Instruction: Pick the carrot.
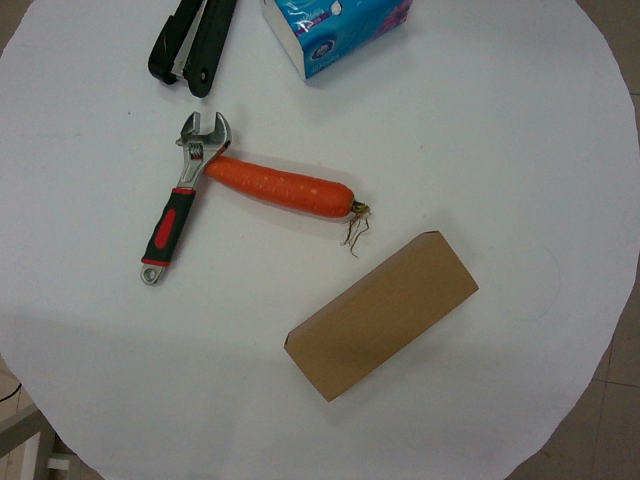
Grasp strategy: vertical